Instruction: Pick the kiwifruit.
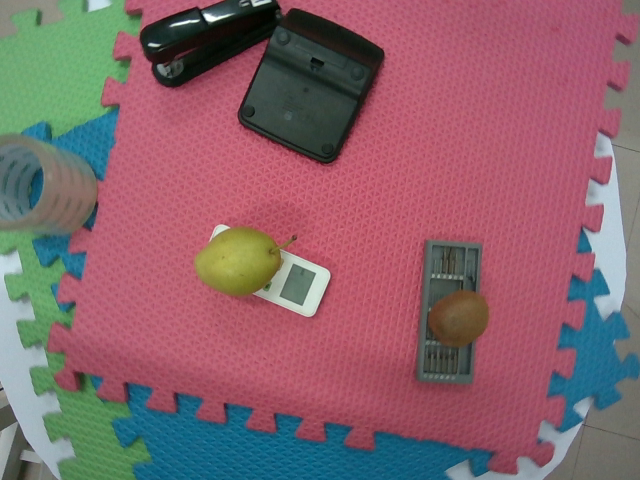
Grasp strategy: vertical